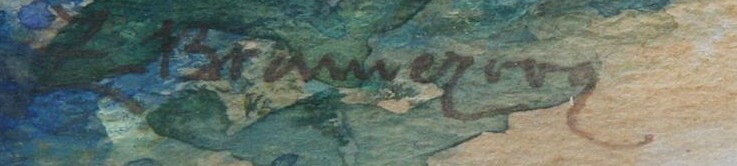
Signature of: zdenka braunerová